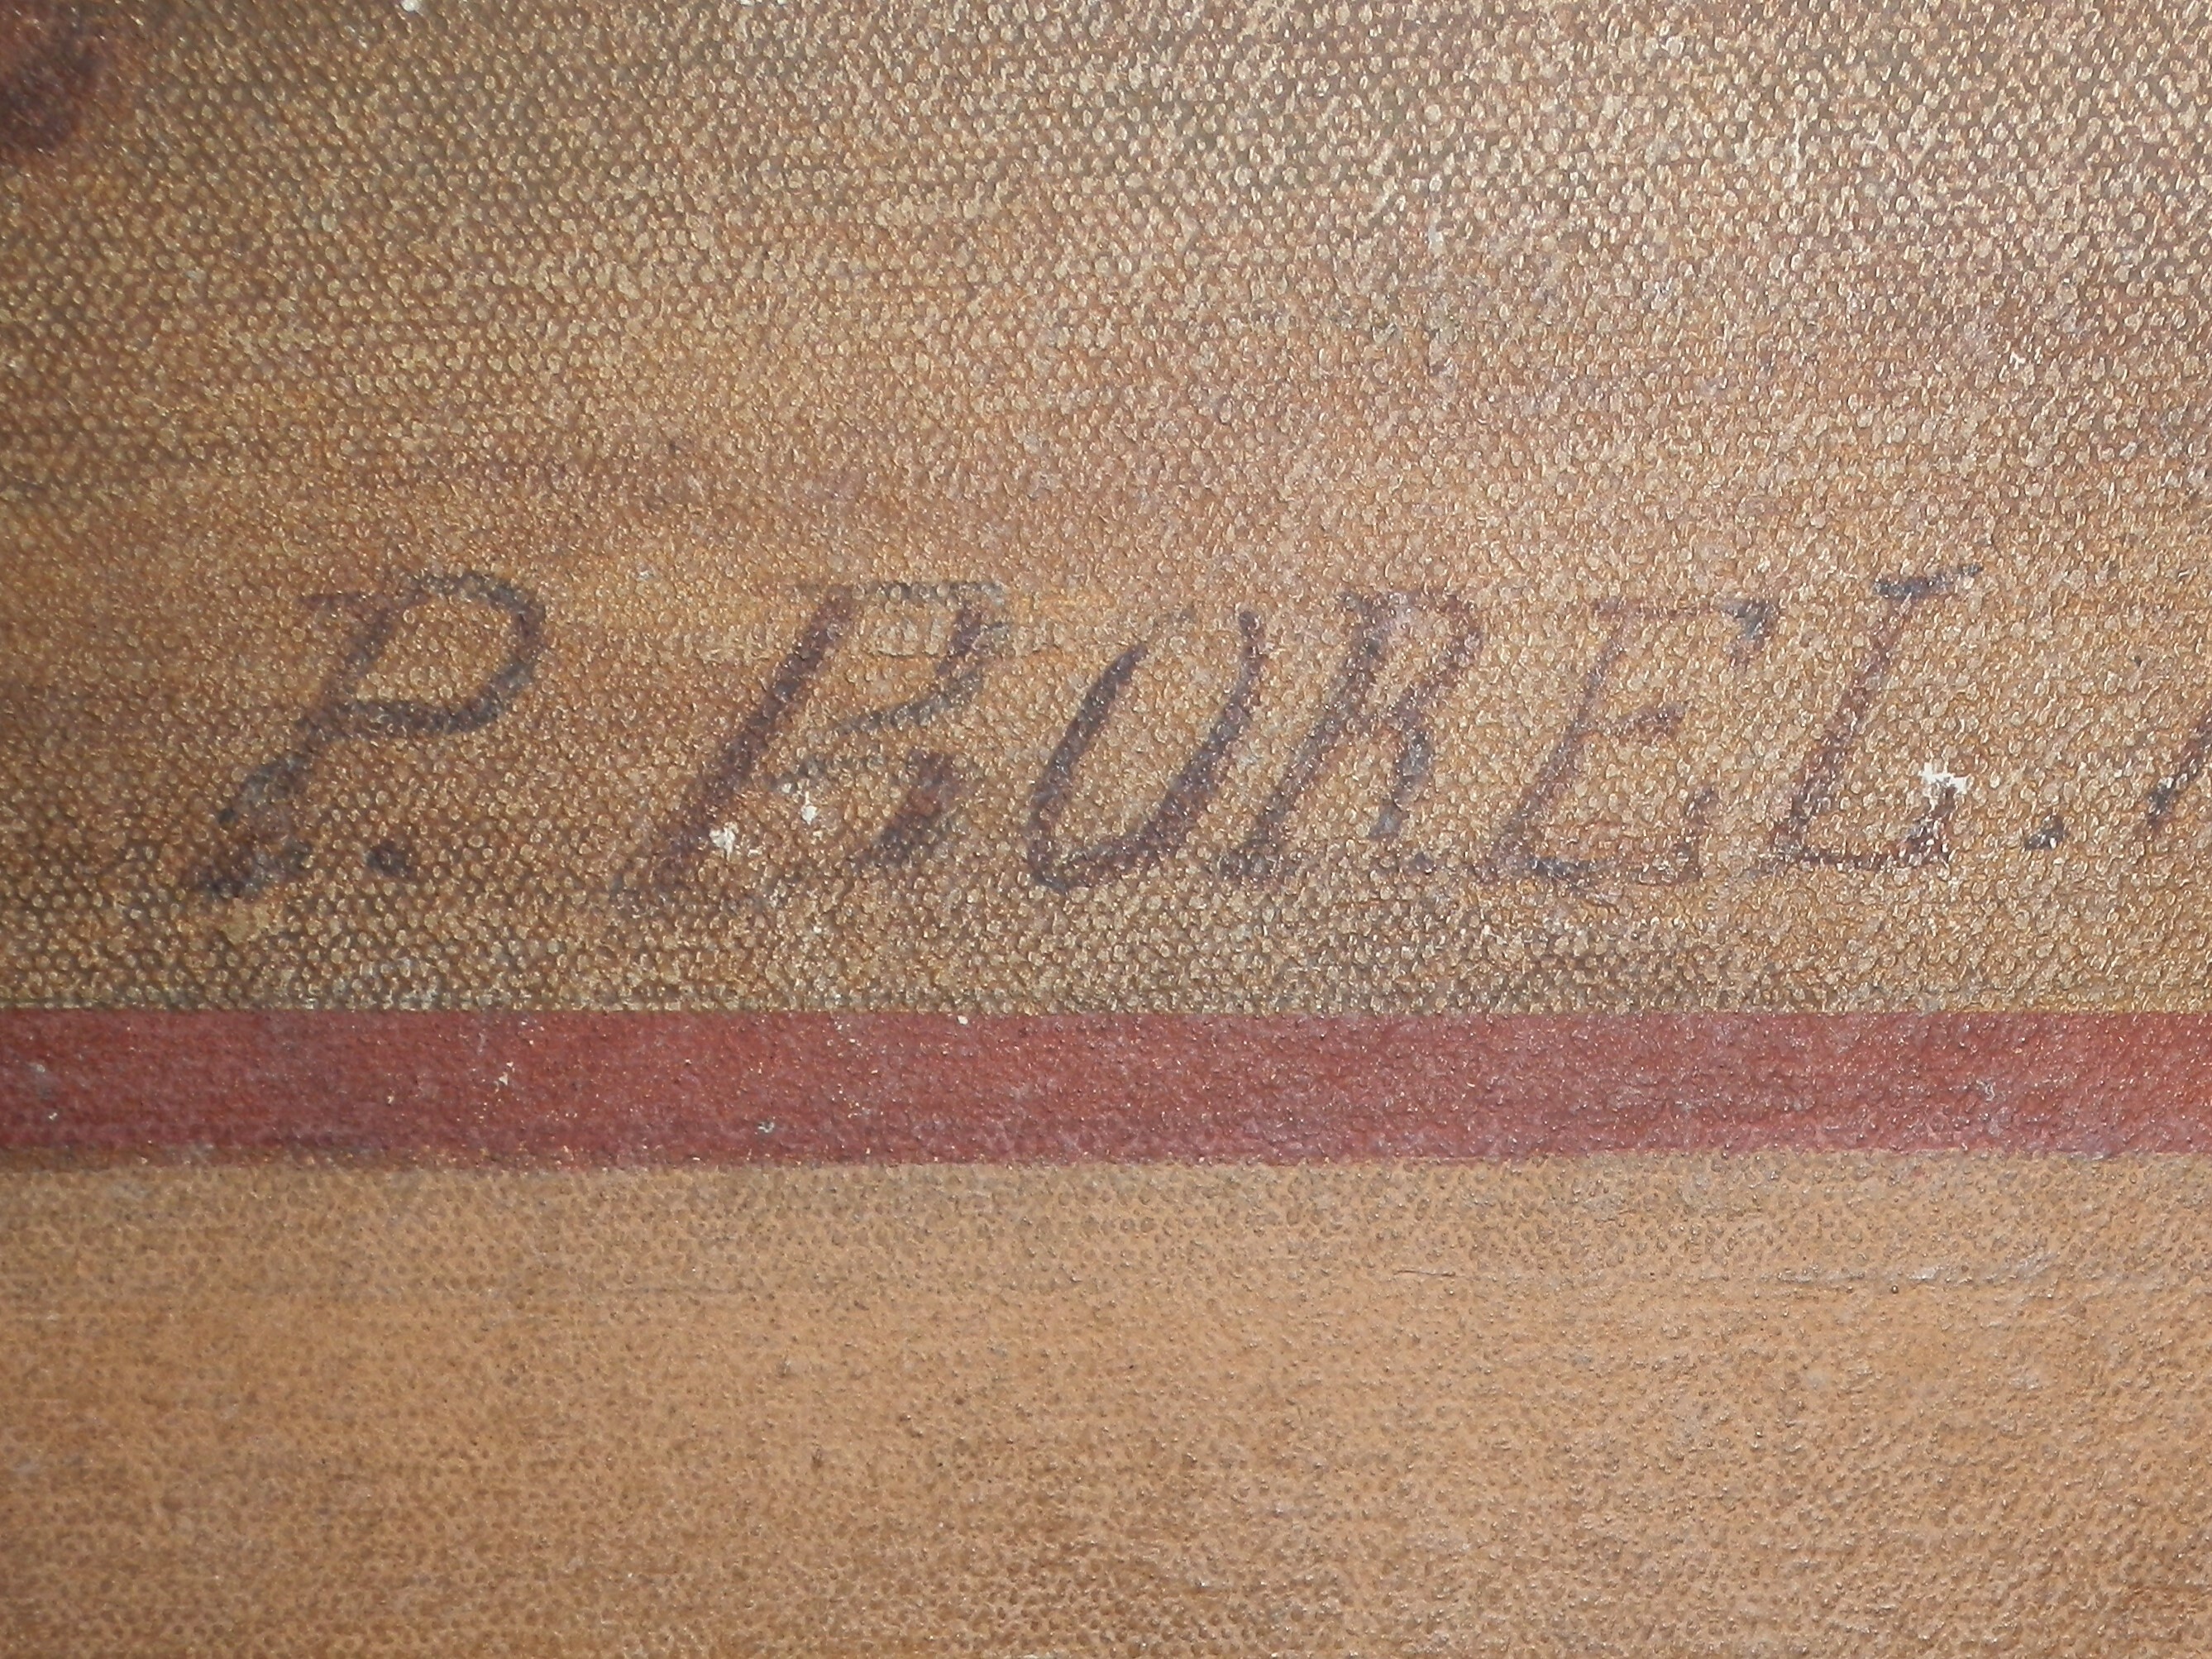
Signature of: paul borel